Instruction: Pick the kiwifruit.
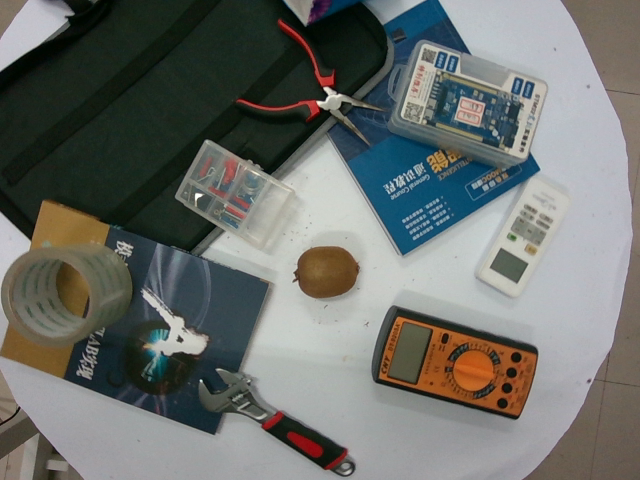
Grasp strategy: vertical